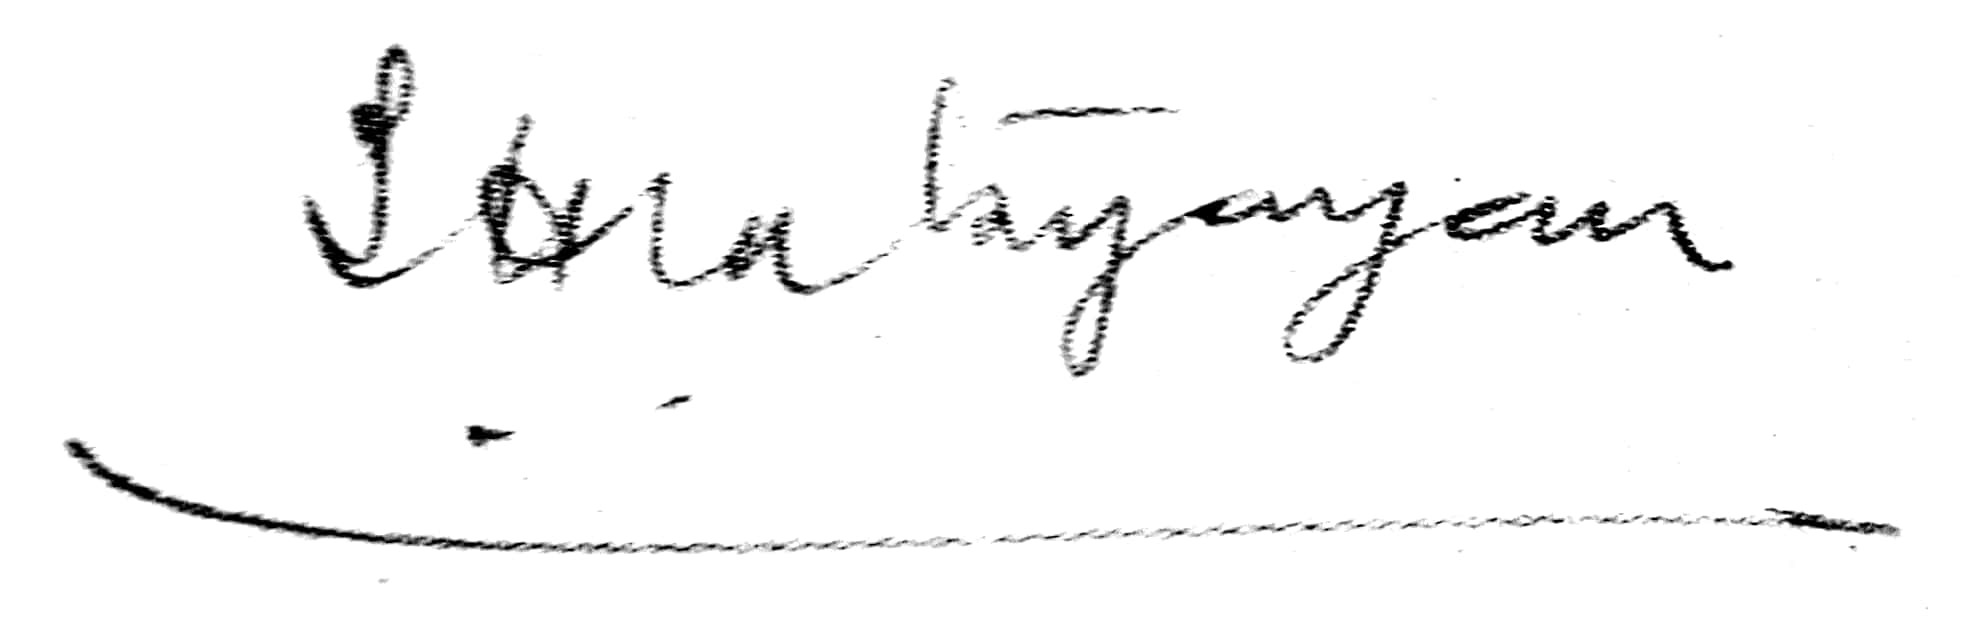
Signature of: sachchidananda vatsyayan